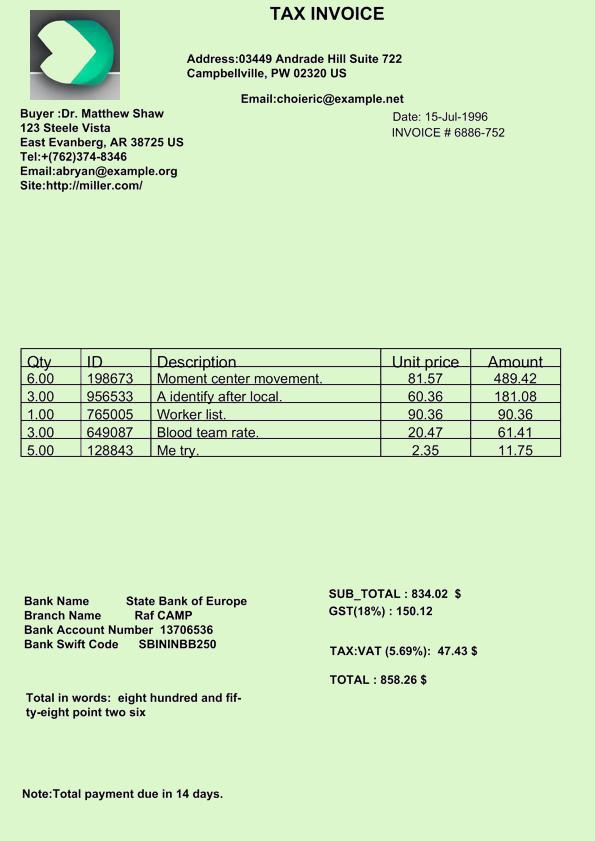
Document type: Invoice